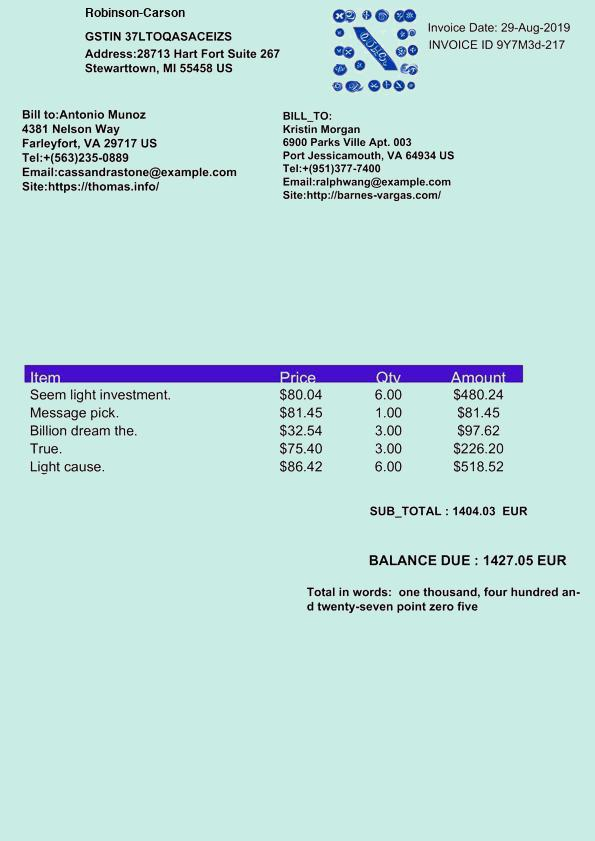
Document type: Invoice